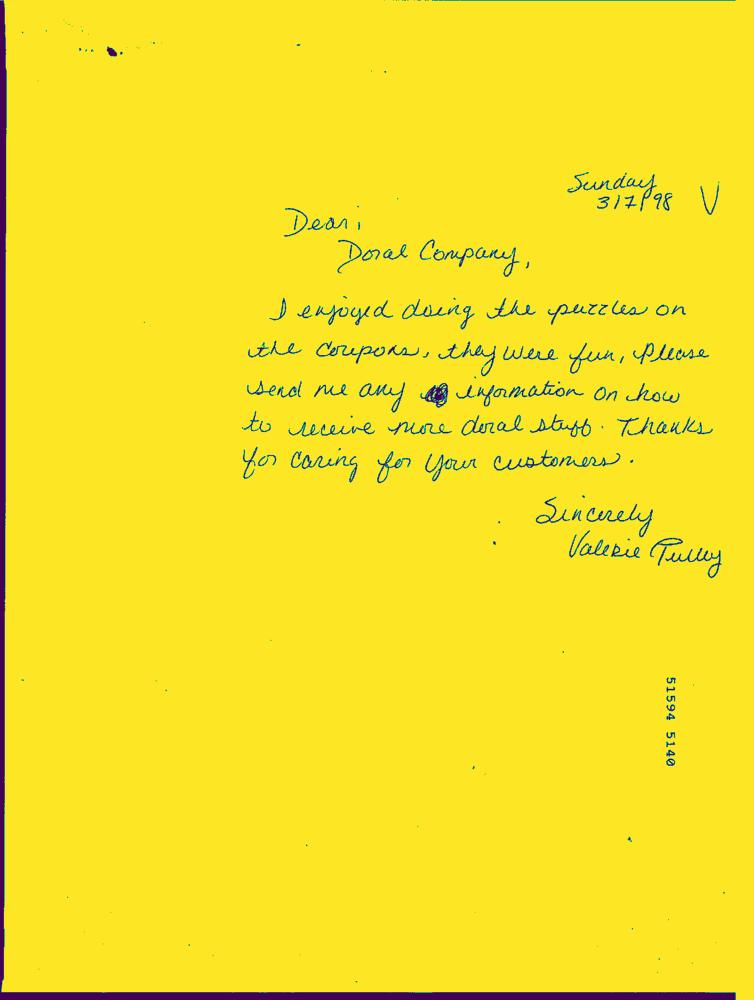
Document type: Hand-Written